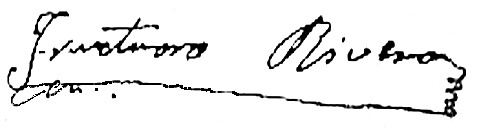
Signature of: fructuoso rivera